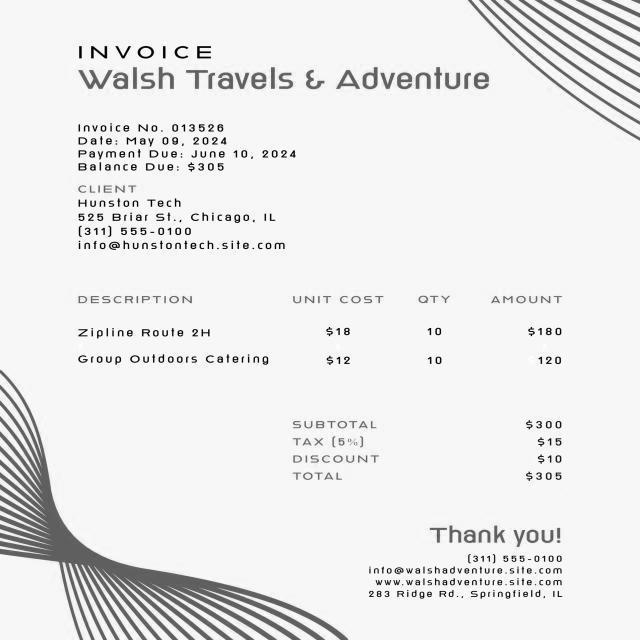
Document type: Invoice